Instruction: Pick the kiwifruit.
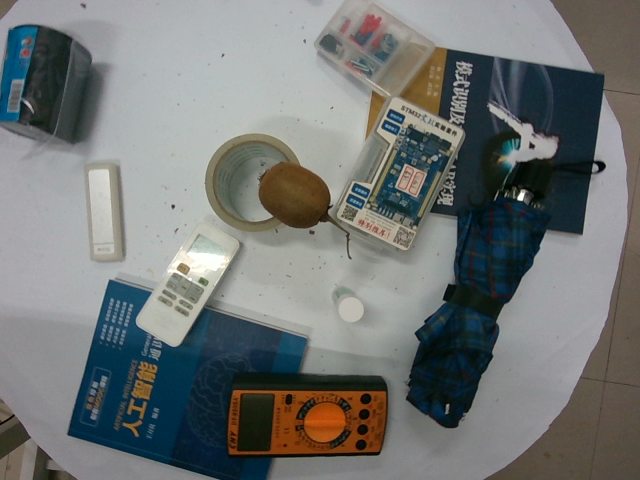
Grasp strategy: vertical